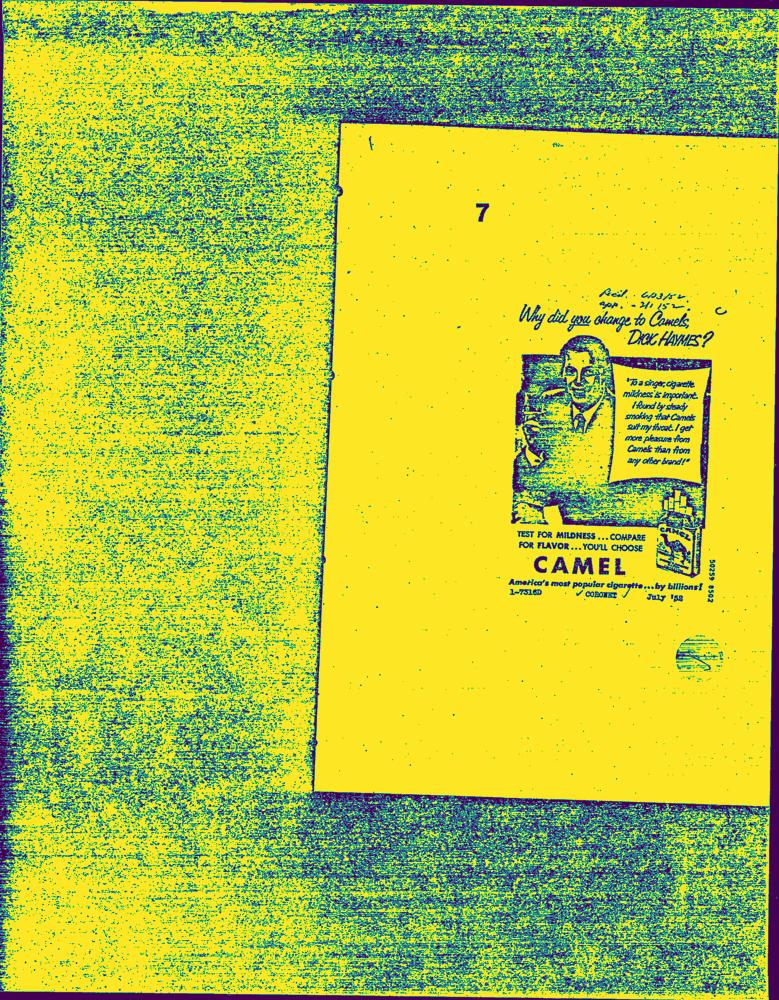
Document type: AD